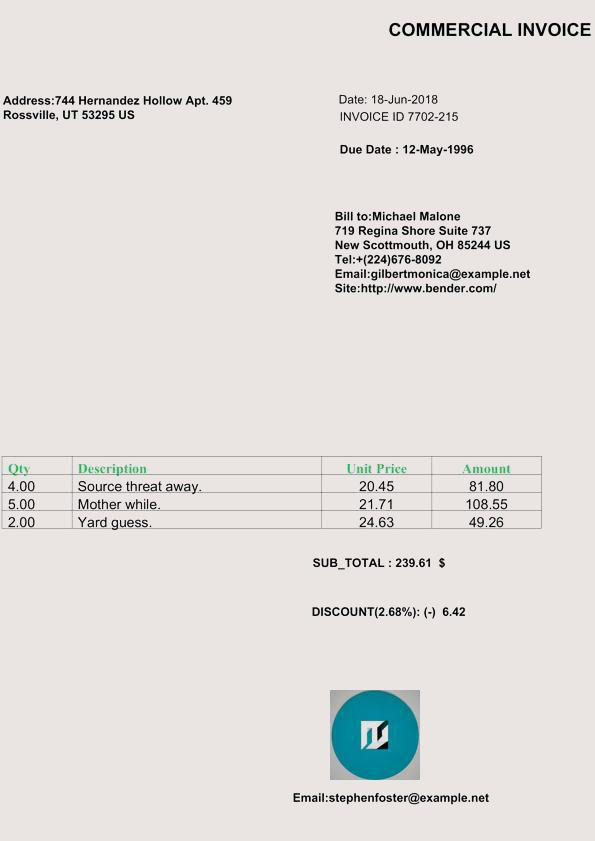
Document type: Invoice